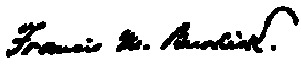
Signature of: francis marion burdick